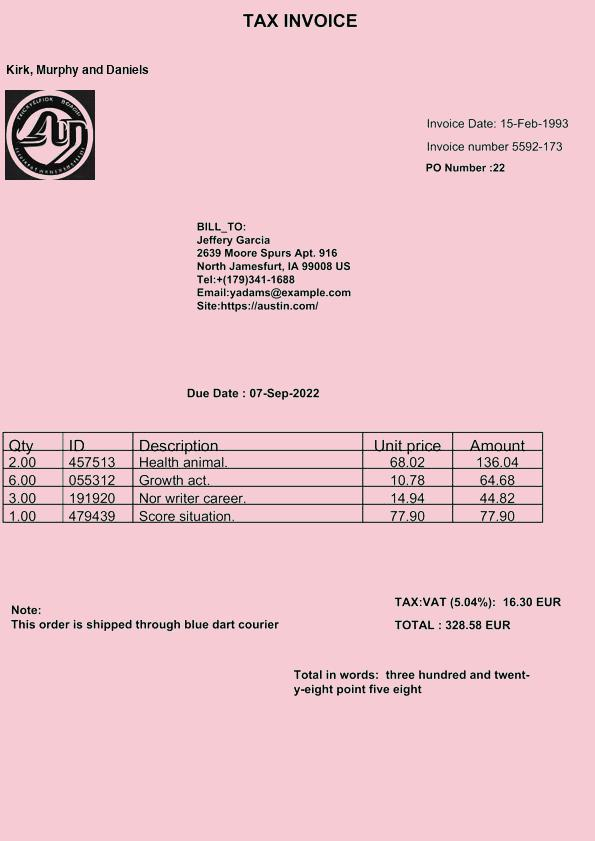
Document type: Invoice